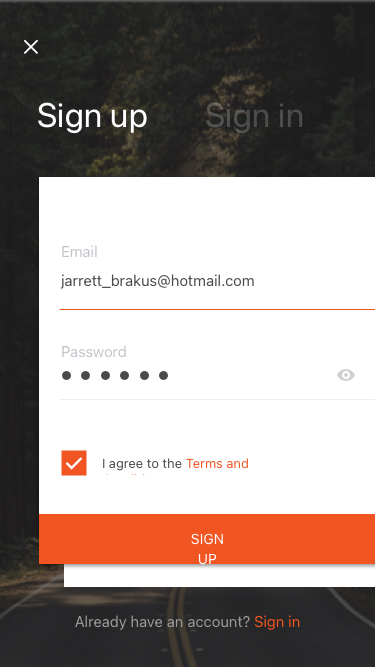
Text in this UI design:
Sign up
Sign in
Already have an account? Sign in
jarrett_brakus@hotmail.com
Email
Password
Sign Up
I agree to the Terms and Conditions